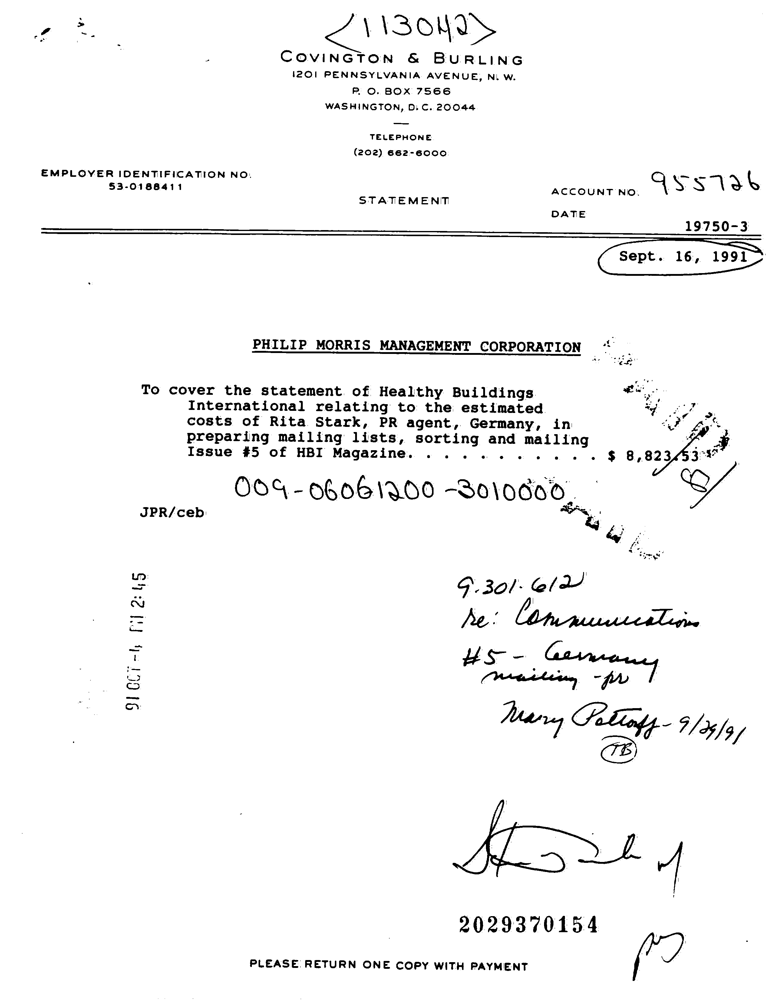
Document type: Invoice